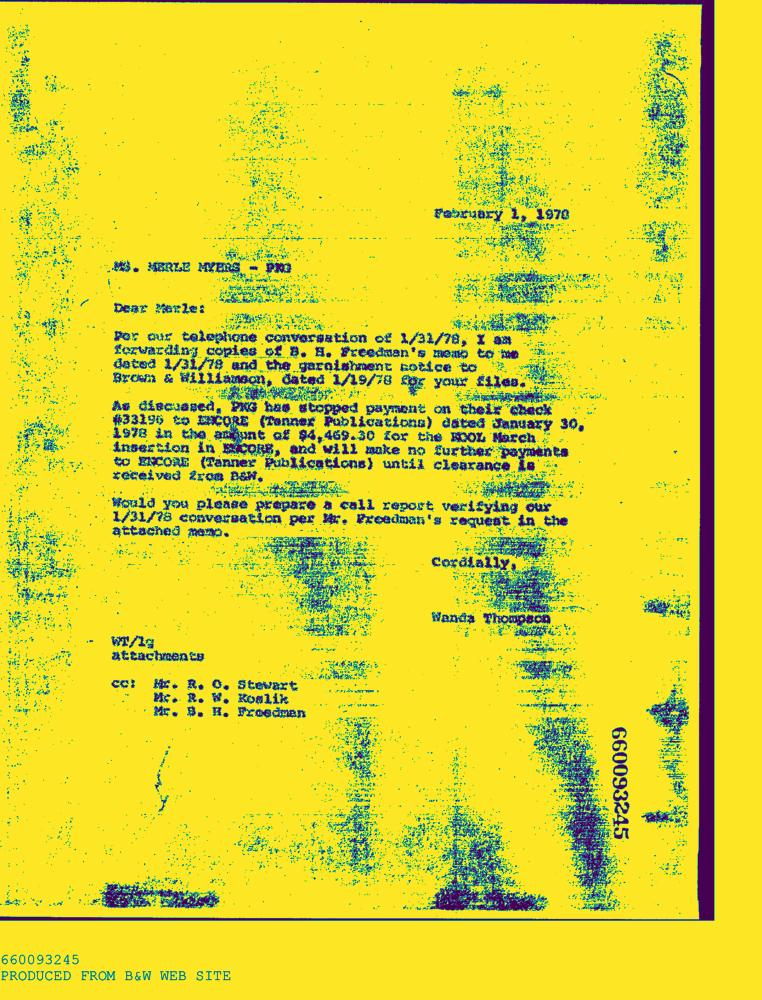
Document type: Letter-Doc